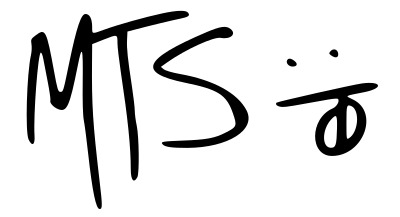
Signature of: megan thee stallion